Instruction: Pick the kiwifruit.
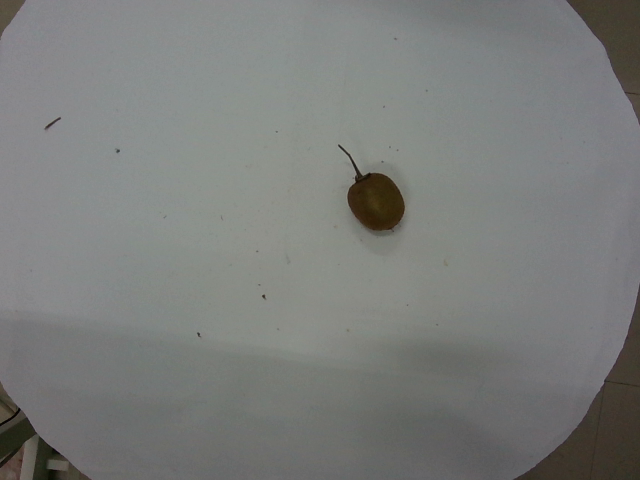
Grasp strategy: vertical